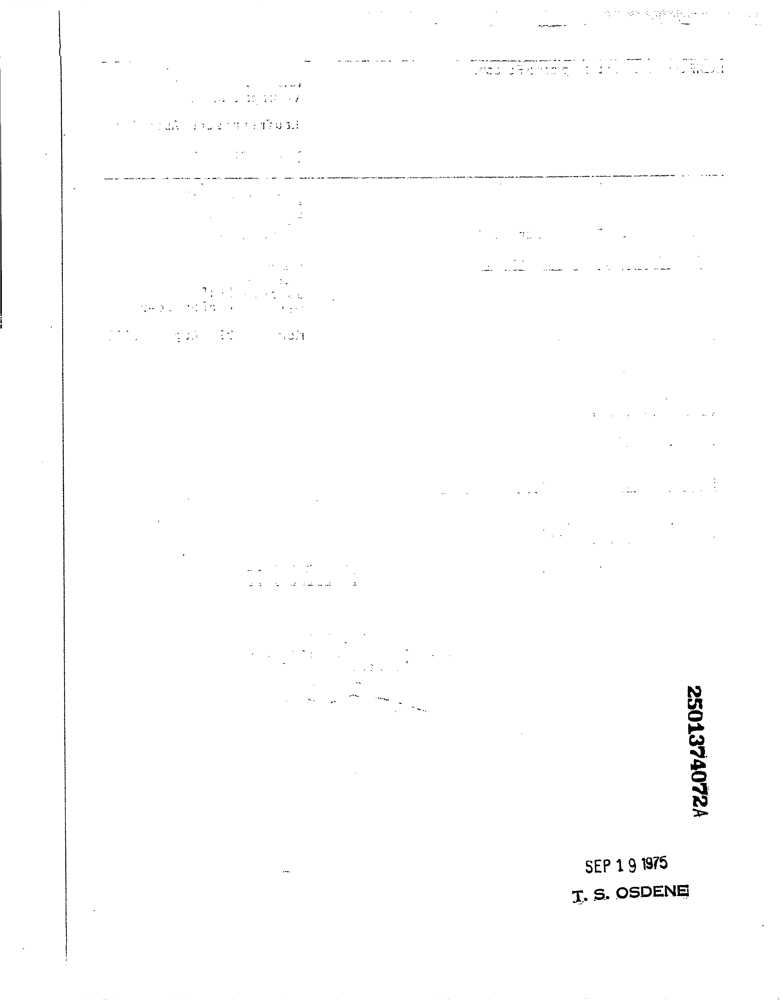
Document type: Invoice